Question: What is the main concern?
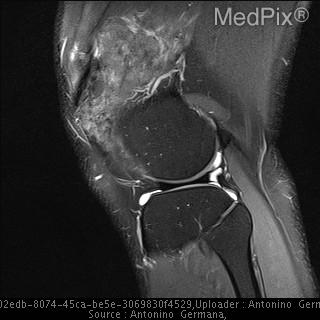
Answer: The findings suggest There is no evidence of bone marrow abnormality.  A small joint
effusion is present.  A large nodular mass is seen adjacent to the lateral superior patella with isointense signal on T1 and heterogeneous signal on T2 measuring approximately 5.2 x 1.8 x 6 cm. Smaller similar masses are present at the femoropopliteal insertion site, within the femoral notch and at the base of the Hoffa's fat pad just anterior to the anteromedial tibia.

The PCL appears thickened but intact.  The ACL, menisci, and collateral
ligament complexes are unremarkable.  Full thickness fissuring is present in the medial trochlea cartilage.. A large nodular mass is seen adjacent to the lateral
superior patella with heterogeneous signal on
T2 measuring approximately 5.2 x 1.8 x 6 cm.. The patient might have a history of 40 year old male with history of gout presents with chronic knee pain for 5 months..